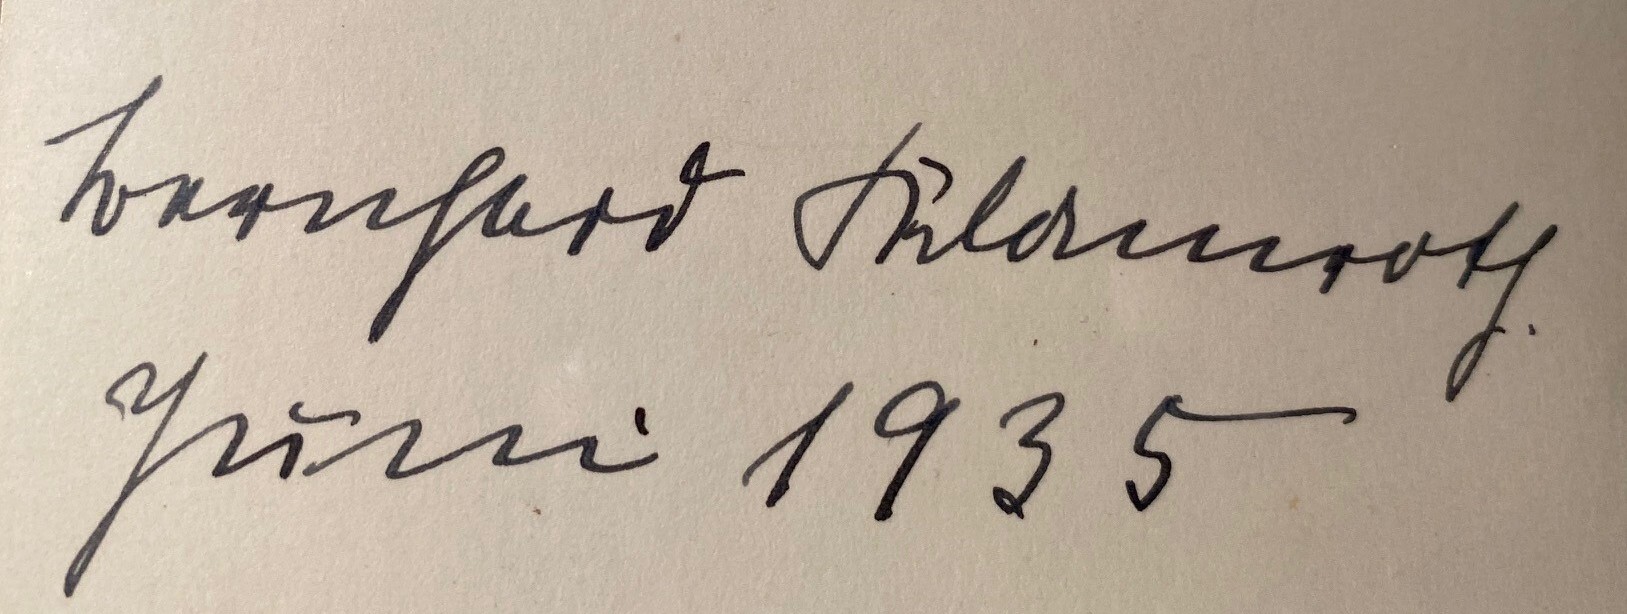
Signature of: bernhard klamroth